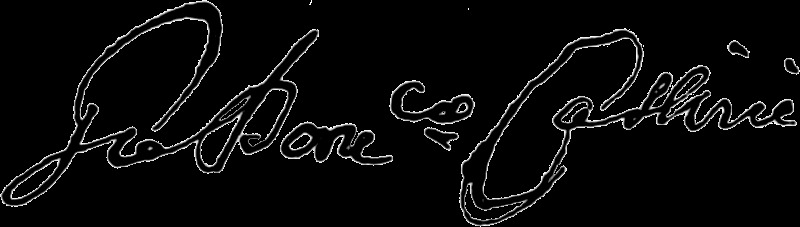
Signature of: giovanni domenico cassini